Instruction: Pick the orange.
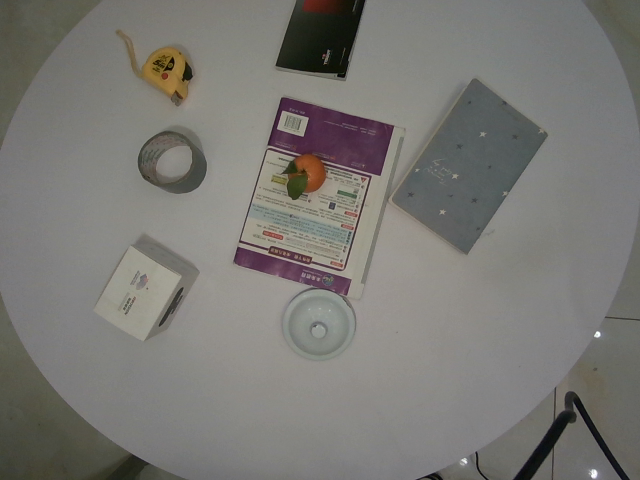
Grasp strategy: vertical